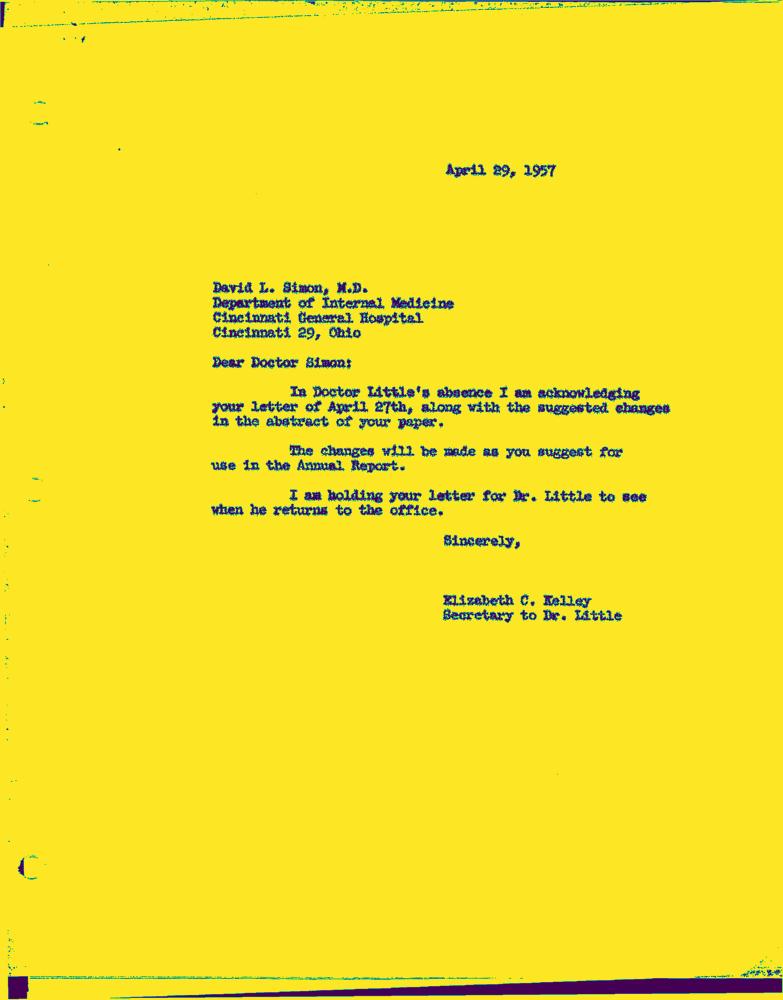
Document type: Letter-Doc